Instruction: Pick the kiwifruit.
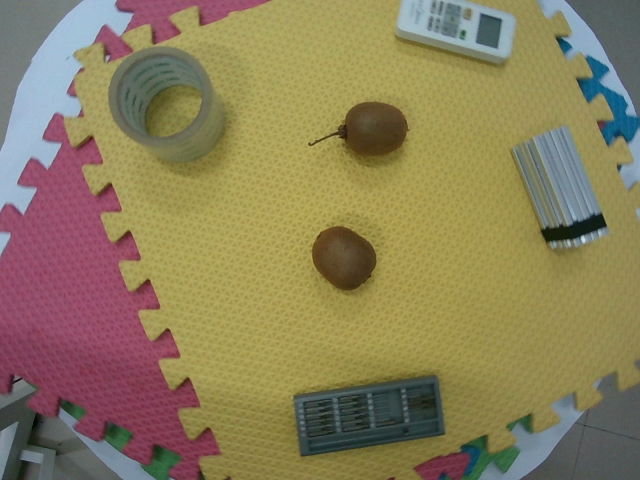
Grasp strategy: vertical